Question: How is the property described in the document?
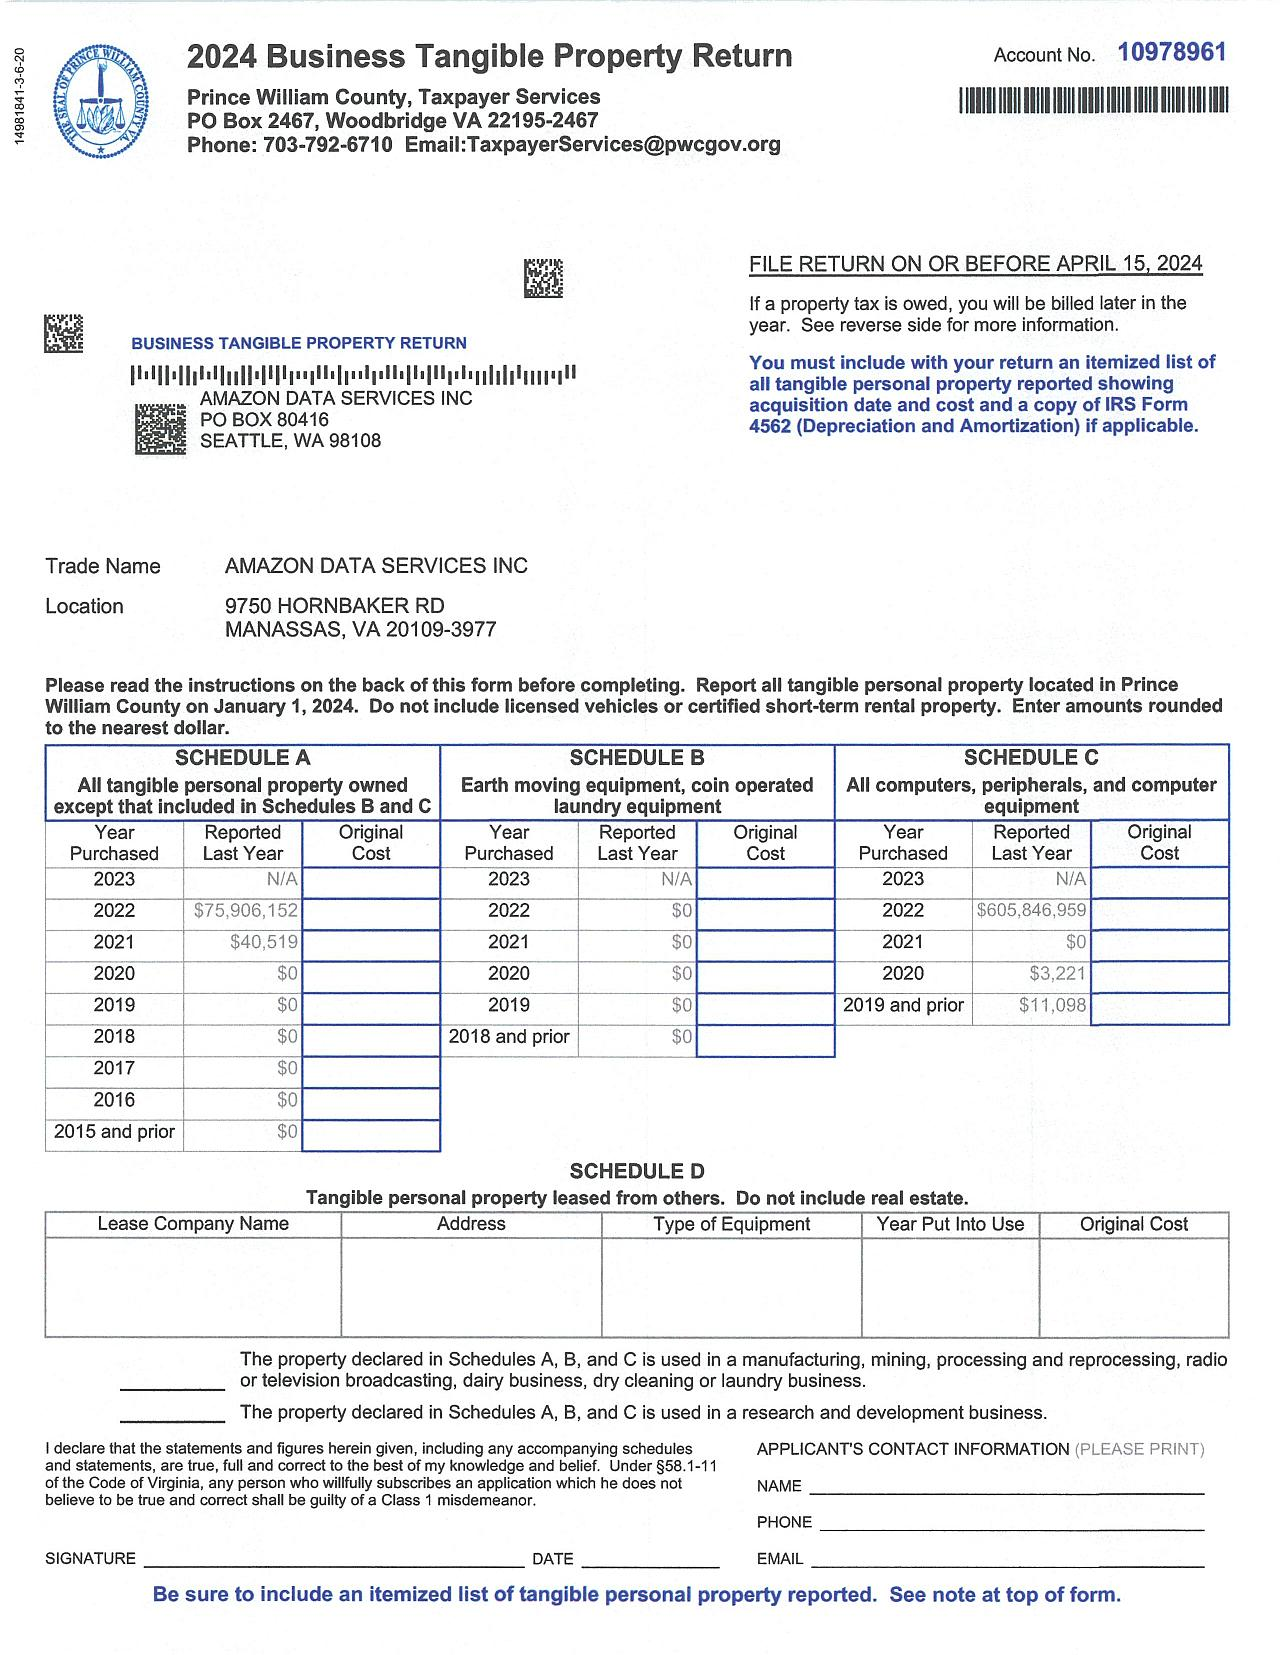
Answer: "All computers, peripherals, and computer equipment"